Question: Explain the disease:
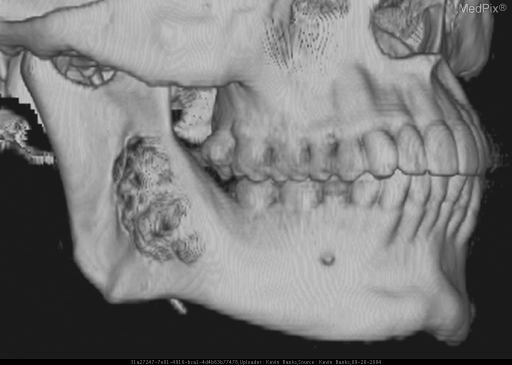
Answer: The disease is discussed as: Ameloblastoma is a benign neoplasm originating from odontogenic epithelium and represent approximately 10% of odontogenic tumors. They occur predominantly in the 3rd through 5th decades of life, but are seen in a wide age range of patients and demonstrate no gender or racial predilection. Most ameloblastomas occur in the ramus and posterior body of the mandible (80% of cases) and patients usually present with a slow-growing, painless mass. Although usually considered benign, ameloblastoma can demonstrate locally aggressive behavior.

Ameloblastoma is typically expansile with an osseous shell that represents the involved bone. They can perforate the lingual cortex of the mandible and extend into the adjacent soft tissues. Ameloblastomas can vary in radiographic appearance. Some appear as well-defined, unilocular, well-corticated, lucent lesions that are often associated with the crowns of impacted or unerupted teeth.

As a result, a unilocular ameloblastoma  may be radiographically indistinguishable from odontogenic keratocysts and dentigerous cysts. Other ameloblastomas are multilocular with internal septa and a honeycomb or soap bubble appearance and are often similar in appearance to large odontogenic keratocysts. Definitively diagnosis is by histological evaluation.

Treatment of ameloblastoma depends on the extent of tumor infiltration through the cyst wall and into surrounding bone. Excision of a relatively contained ameloblastoma could involve localized removal of the lesion with wide margins; if the lesion is highly infiltrative and extensive, en bloc resection would be performed. Recurrent ameloblastomas may be more widespread and destructive than the original lesion.

PMID: 17102048
PMID: 10489168